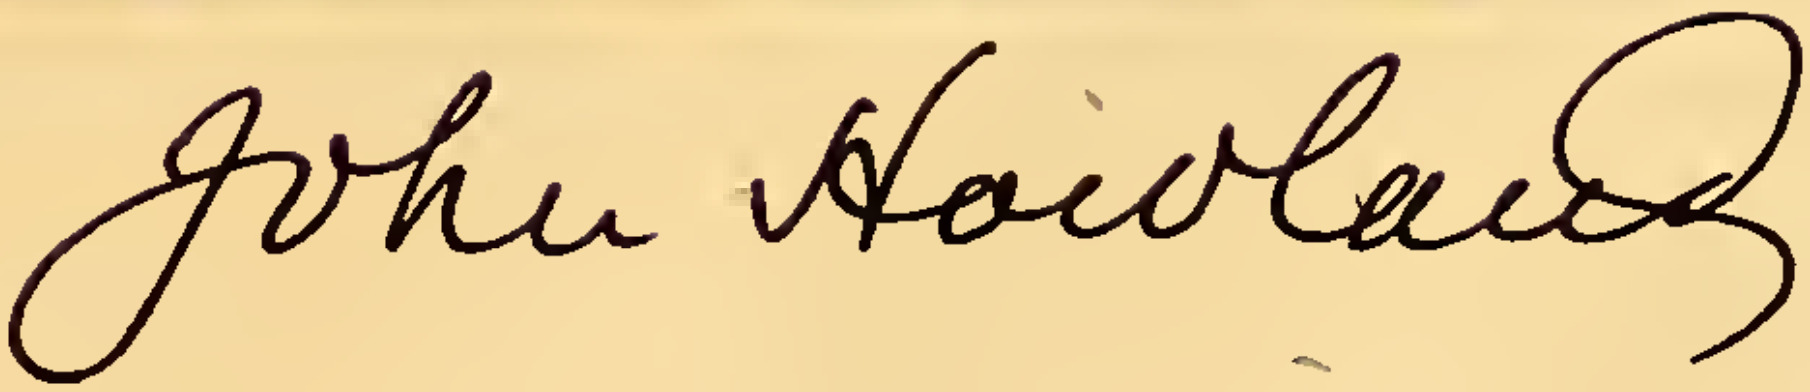
Signature of: john howland